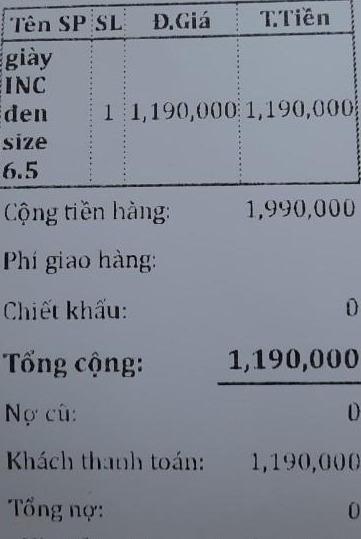
<table>
<tr>
<th>Tên SP</th>
<th>SL</th>
<th>Đ.Giá</th>
<th>T.Tiền</th>
</tr>
<tr>
<td>giày INC đen size 6.5</td>
<td>1</td>
<td>1,190,000</td>
<td>1,190,000</td>
</tr>
</table>

Cộng tiền hàng: 1,990,000
Phí giao hàng:
Chiết khấu: 0
Tổng cộng: 1,190,000
Nợ cũ: 0
Khách thanh toán: 1,190,000
Tổng nợ: 0